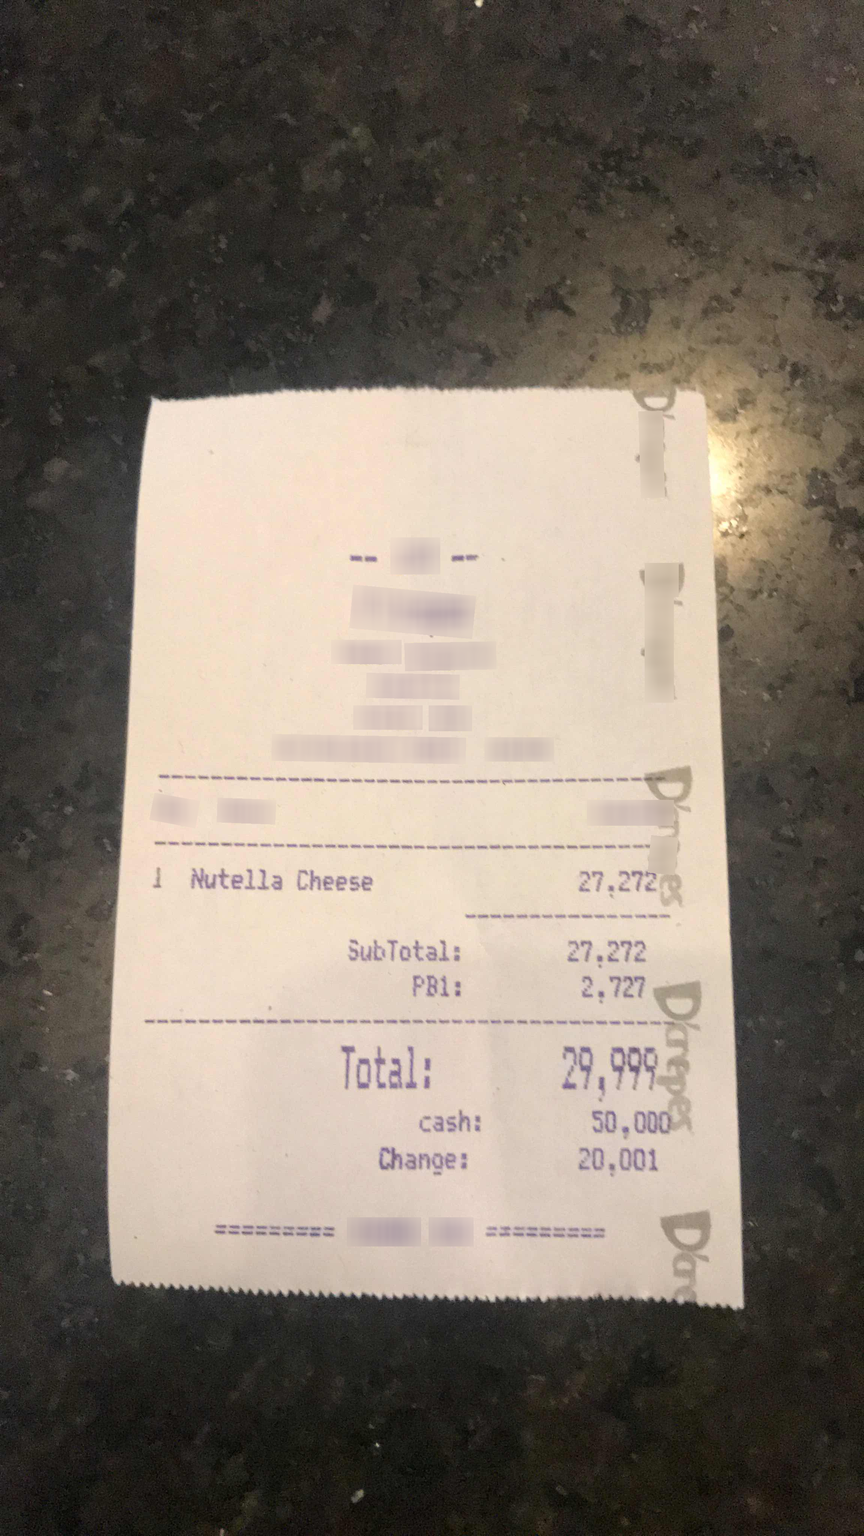
Extraction:
receipt: line_items: name: Nutella Cheese
price: 27,272
qty: 1
subtotal: 27,272
tax: 2,727
total: 29,999